Retrieve the amount in words, amount in figures, name of the payee, date on the cheque, and the bank name from the image.
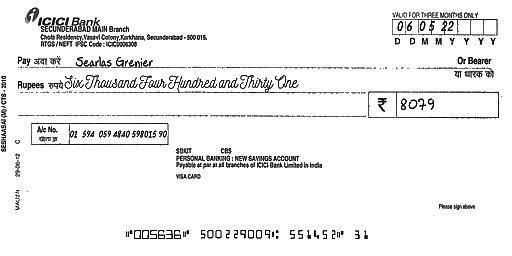
amt_in_words: Six Thousand Four Hundred and Thirty One
amt_in_figures: 8079
payee_name: Searlas Grenier
bank_name: ICICI Bank
cheque_date: 06/05/22